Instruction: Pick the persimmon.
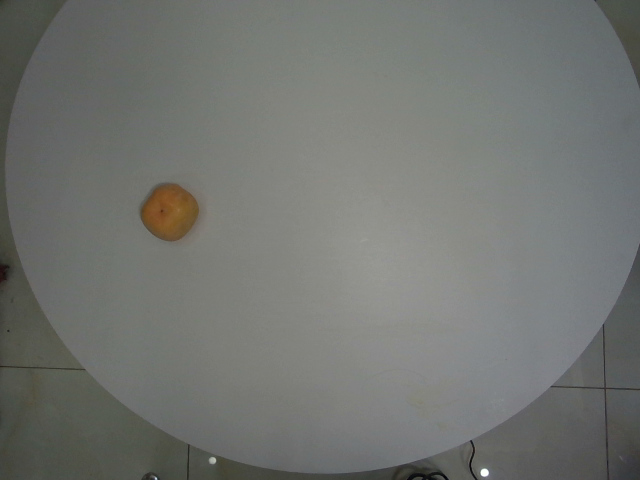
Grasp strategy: vertical